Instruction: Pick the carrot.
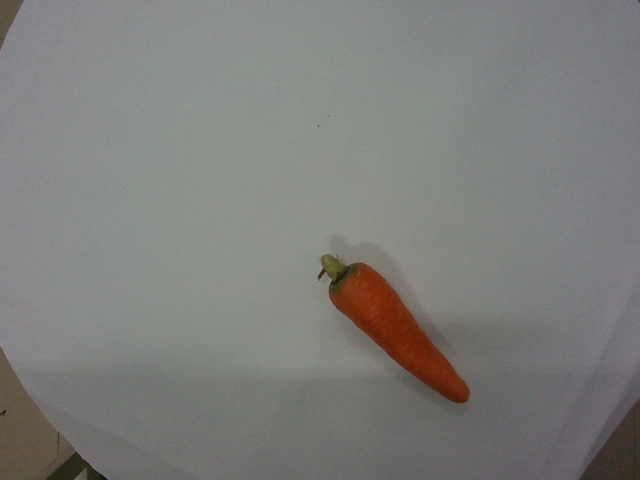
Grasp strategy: vertical